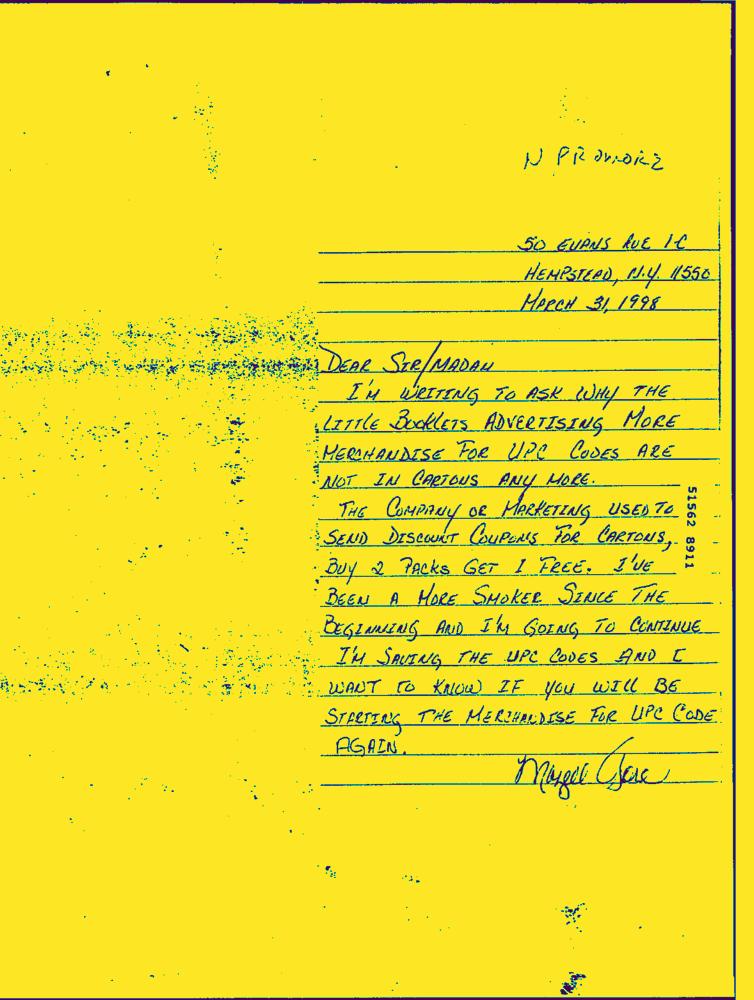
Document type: Hand-Written